Identify and extract the amount in words, amount in numbers, payee name, cheque date, and bank name from the image.
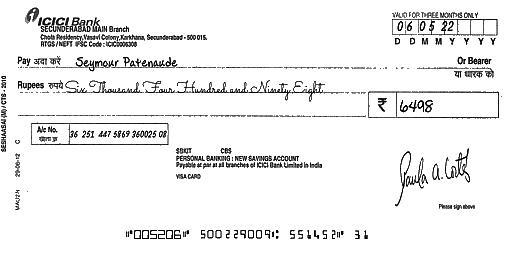
amt_in_words: Six Thousand Four Hundred and Ninety Eight
amt_in_figures: 6498
payee_name: Seymour Patenaude
bank_name: ICICI Bank
cheque_date: 06/05/22